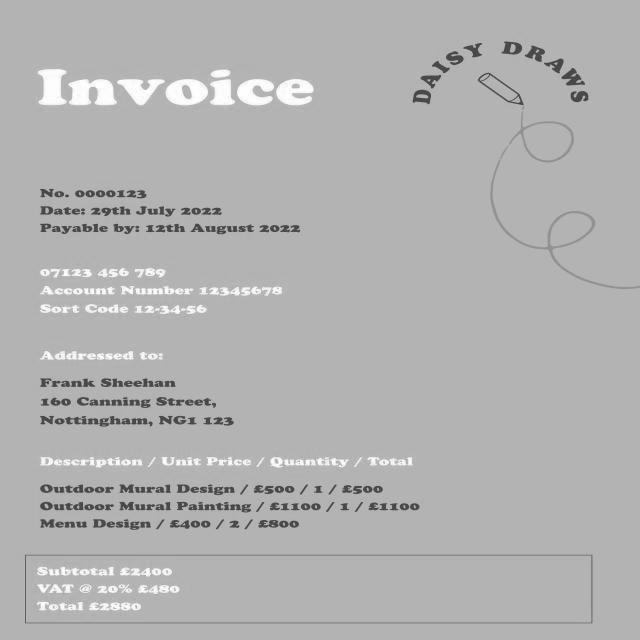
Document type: Invoice